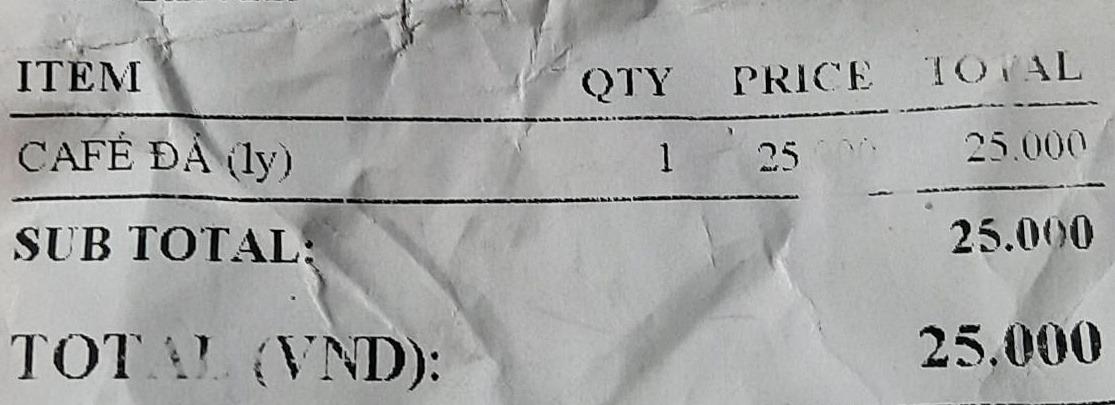
<table>
<tr>
<th>ITEM</th>
<th>QTY</th>
<th>PRICE</th>
<th>TOTAL</th>
</tr>
<tr>
<td>CAFÉ ĐÁ (ly)</td>
<td>1</td>
<td>25</td>
<td>25.000</td>
</tr>
</table>

SUB TOTAL: 25.000

TOTAL (VND): 25.000